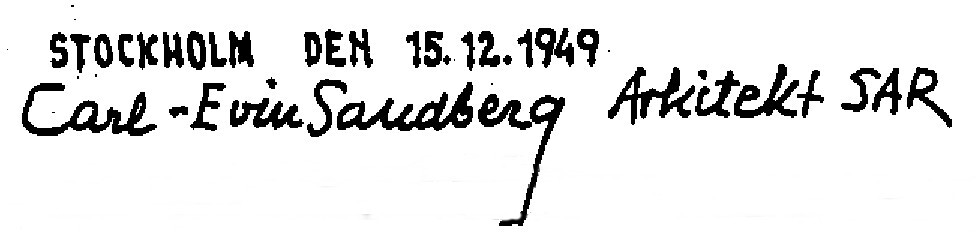
Signature of: carl evin sandberg